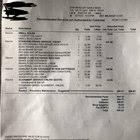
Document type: Invoice